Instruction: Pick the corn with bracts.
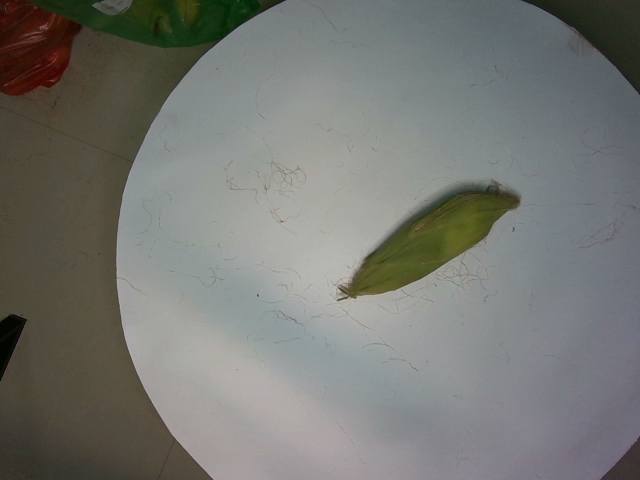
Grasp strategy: vertical